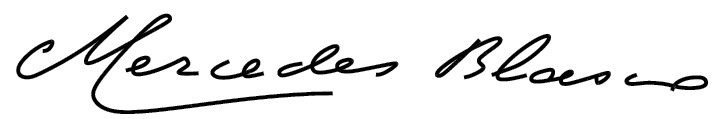
Signature of: mercedes blasco